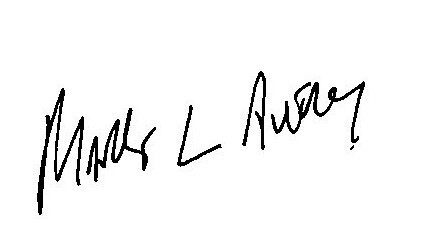
Signature of: mark avery